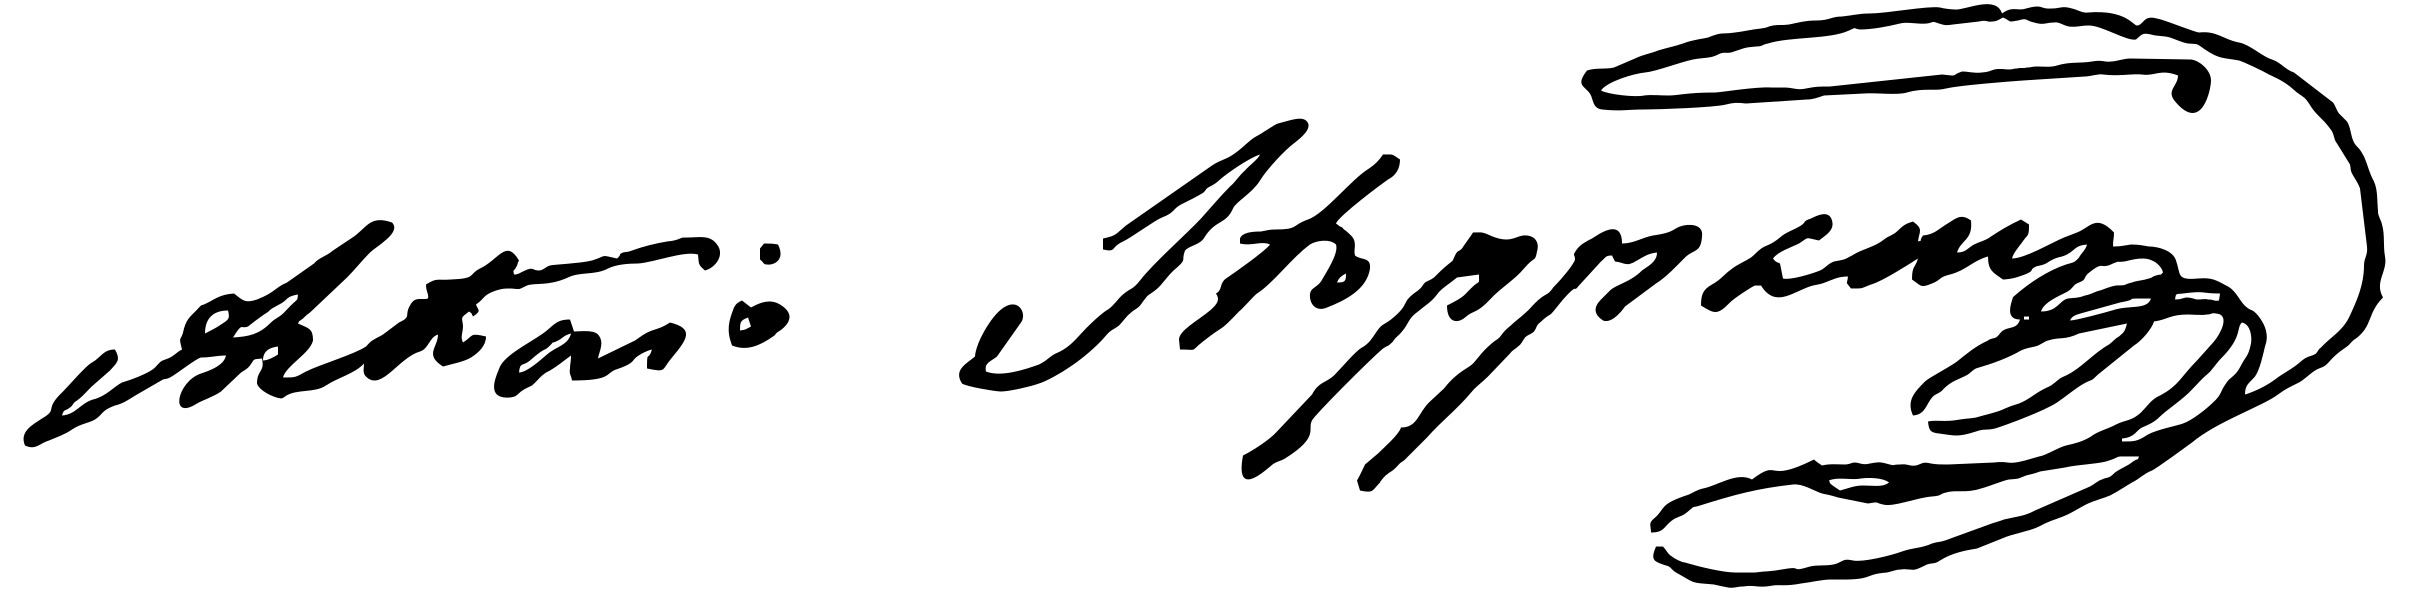
Signature of: antonio stoppani